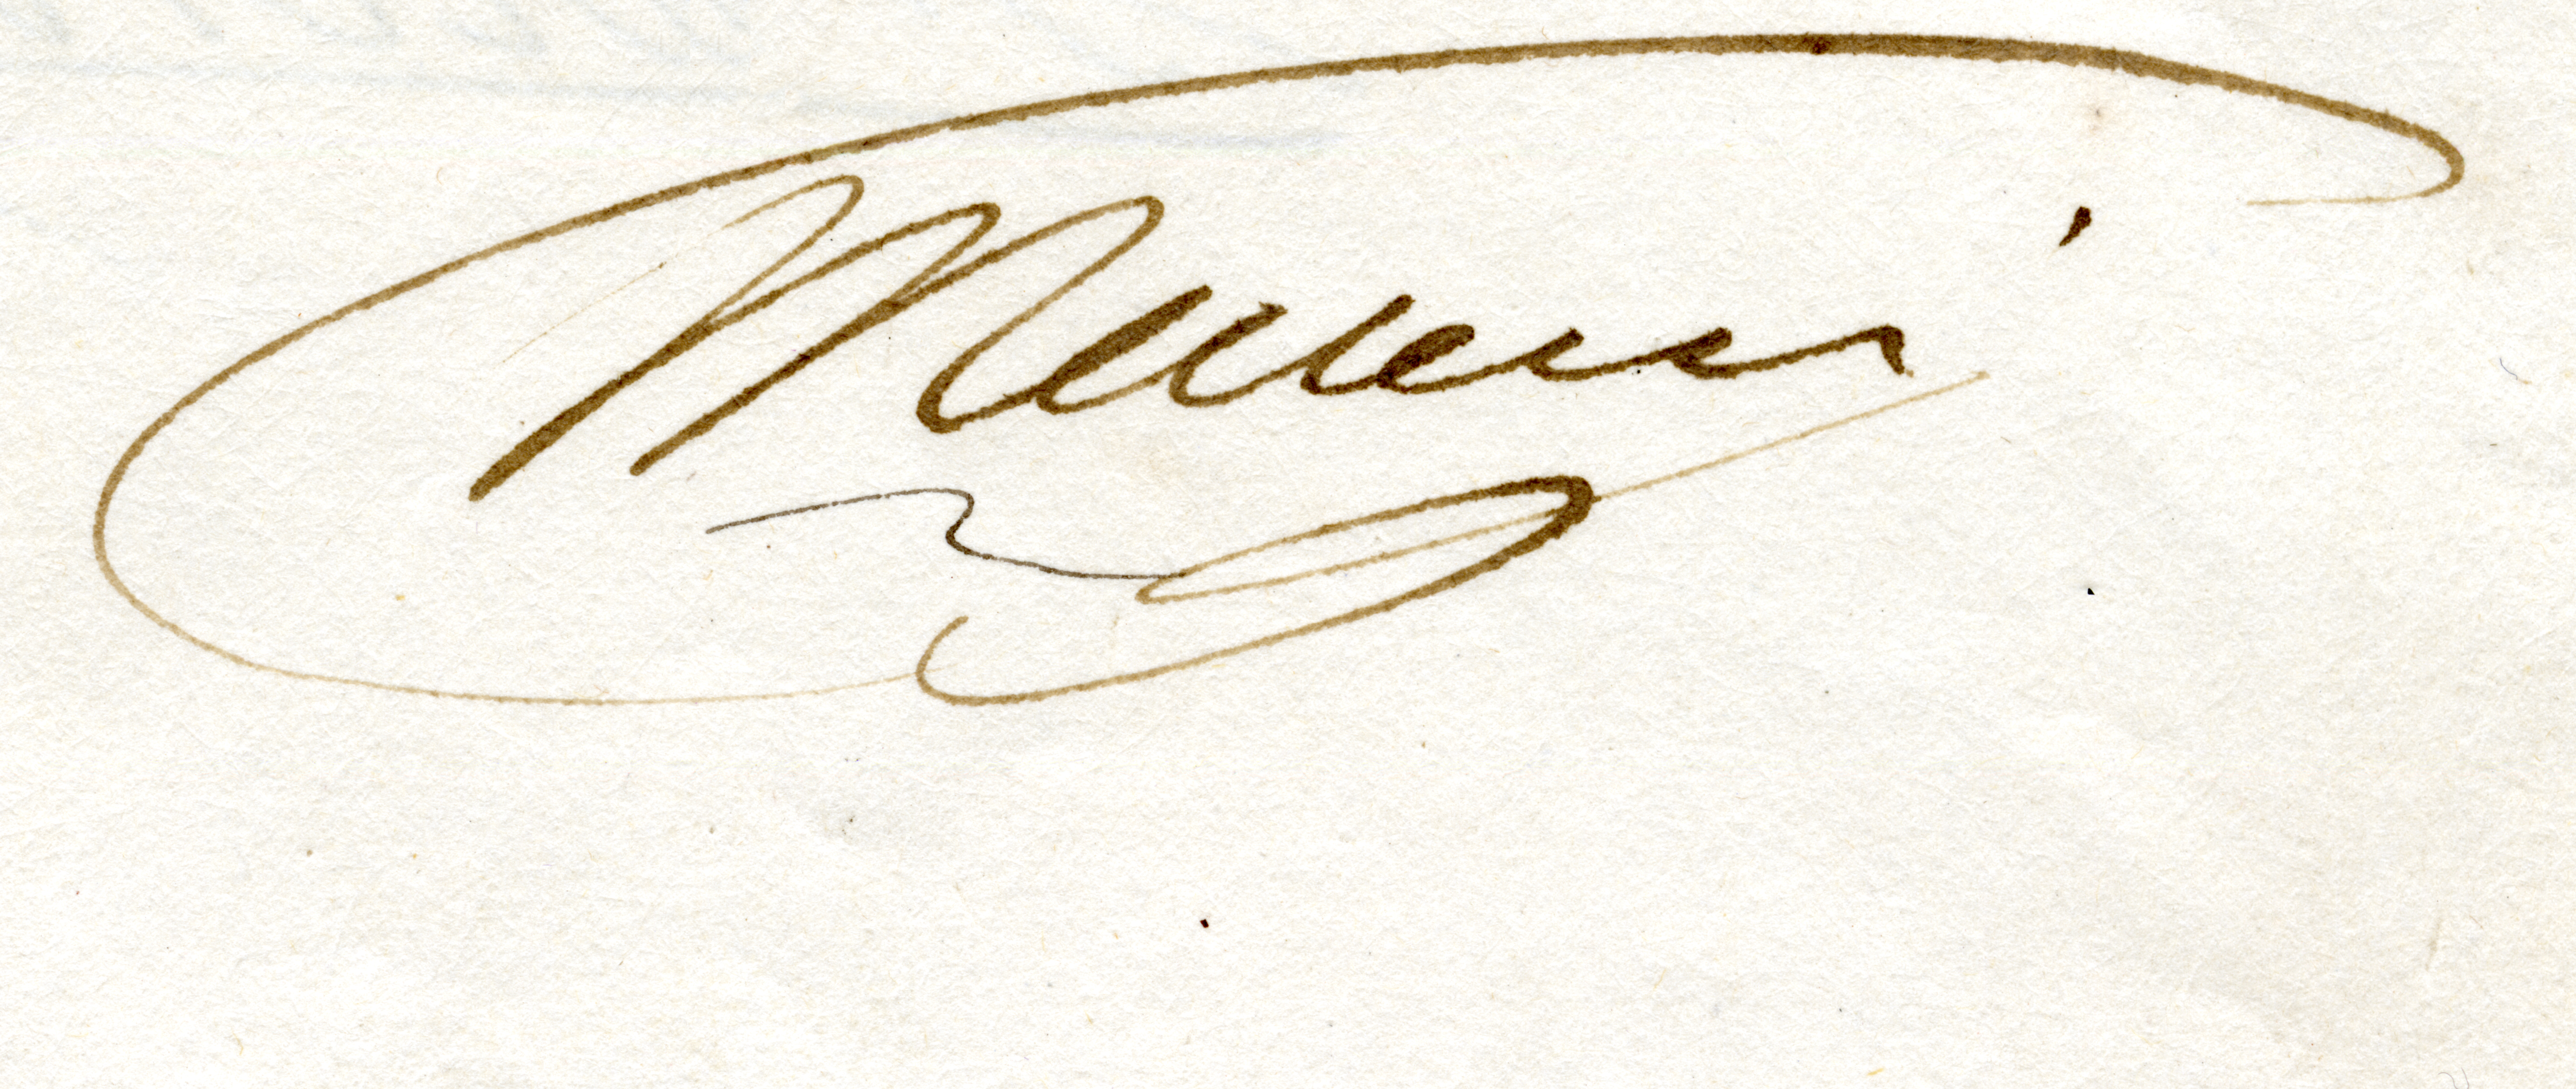
Signature of: ferdinando meucci